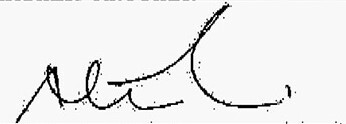
Signature of: steven mnuchin